Question: What is the estimated tax bill amount according to the document?
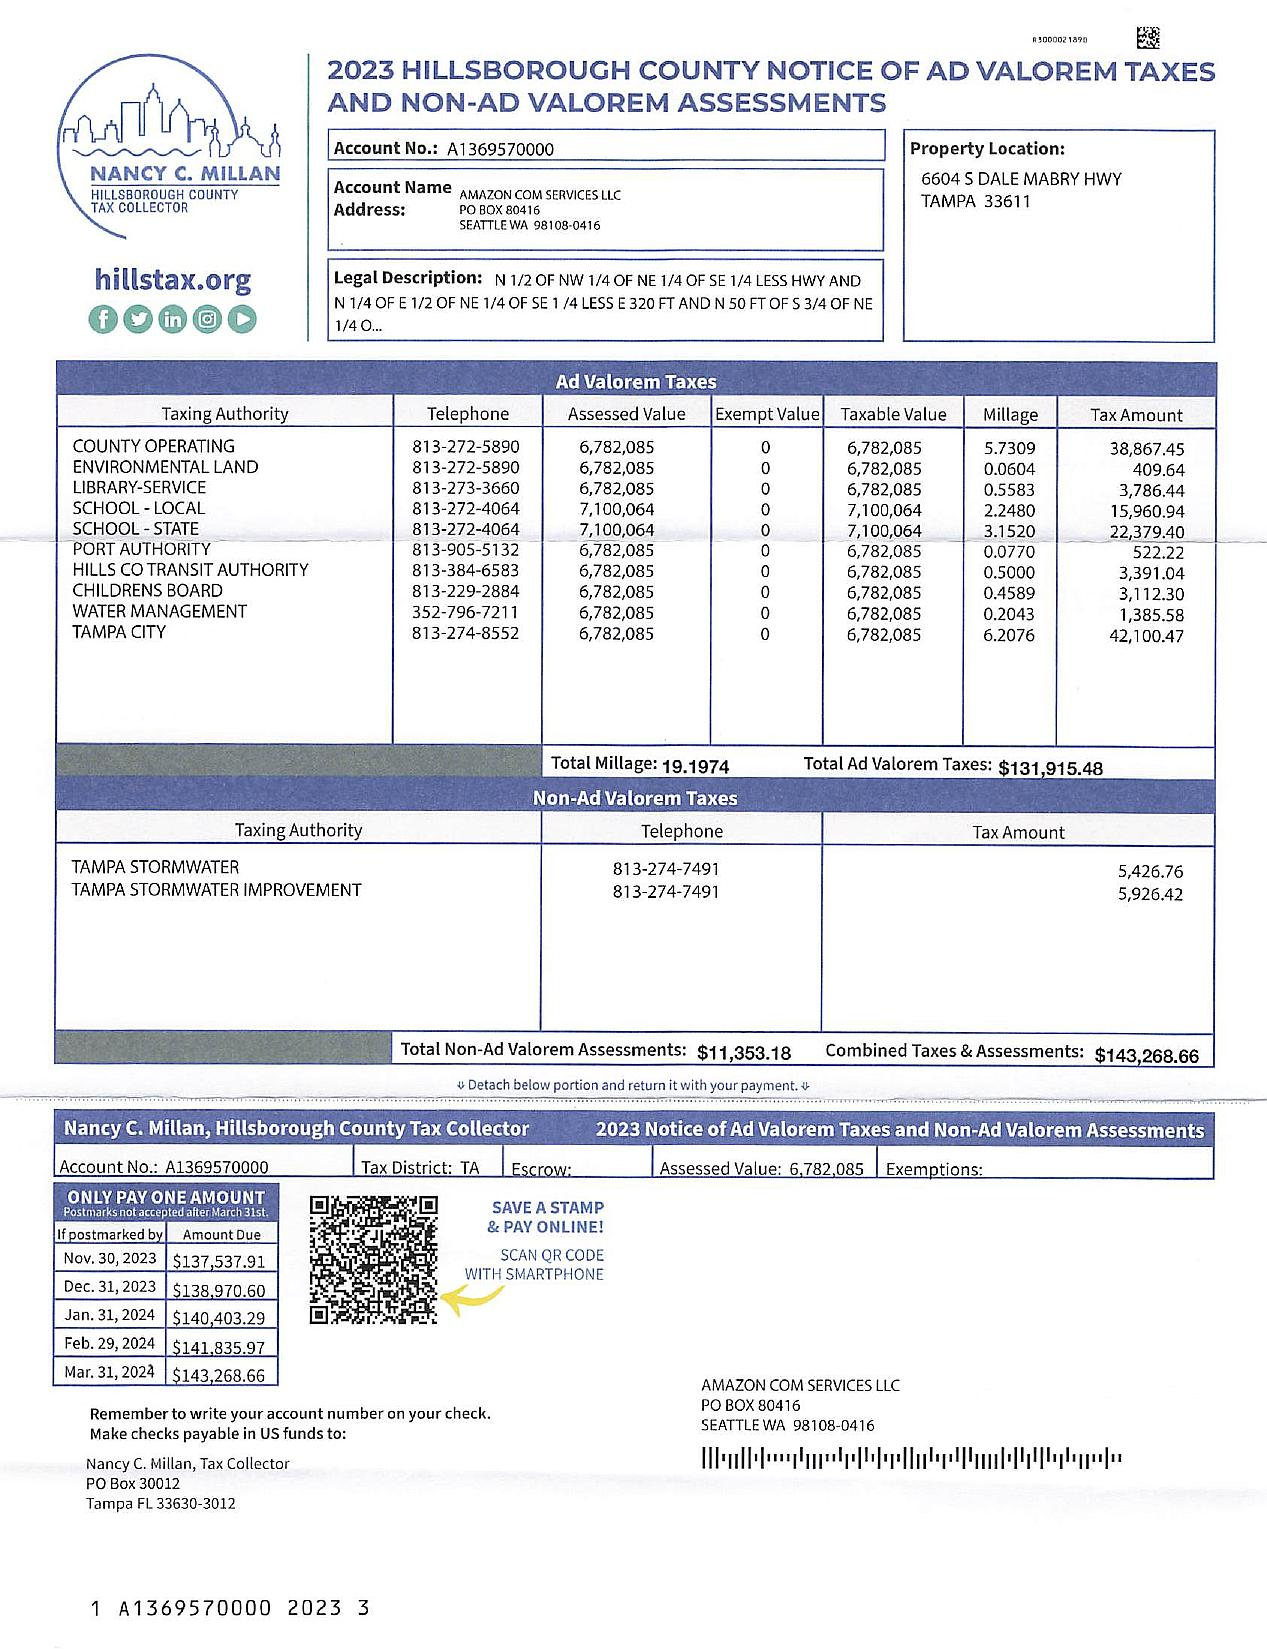
Answer: "$131,916.48 "